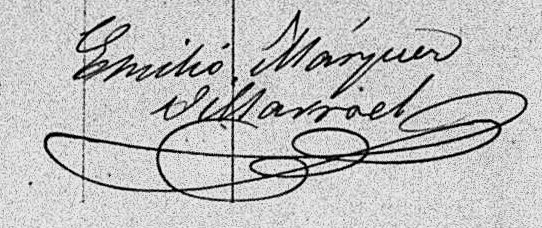
Signature of: emilio marquez villarroel